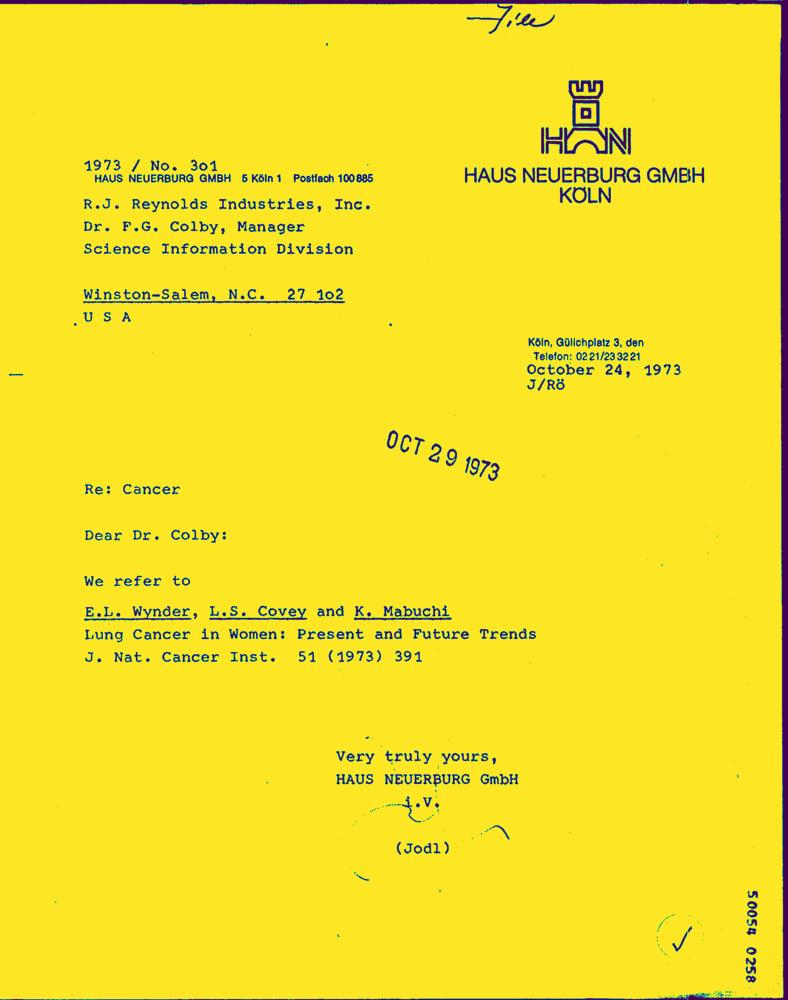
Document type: Letter-Doc